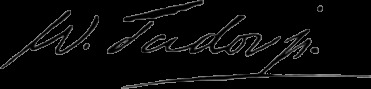
Signature of: william tudor